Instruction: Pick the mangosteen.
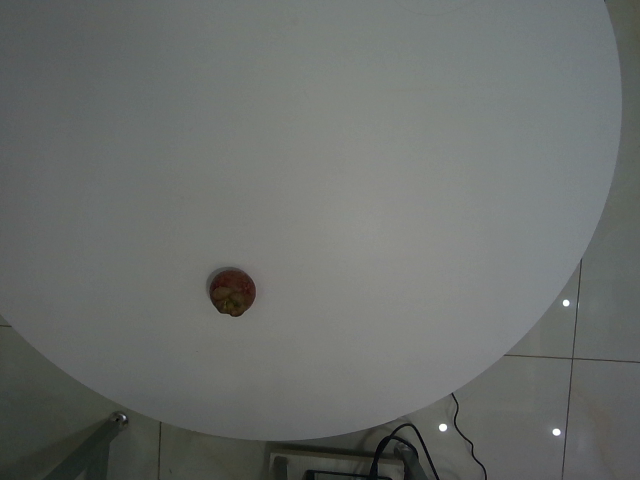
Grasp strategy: vertical